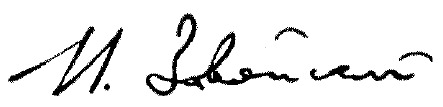
Signature of: yevgeny zavoisky